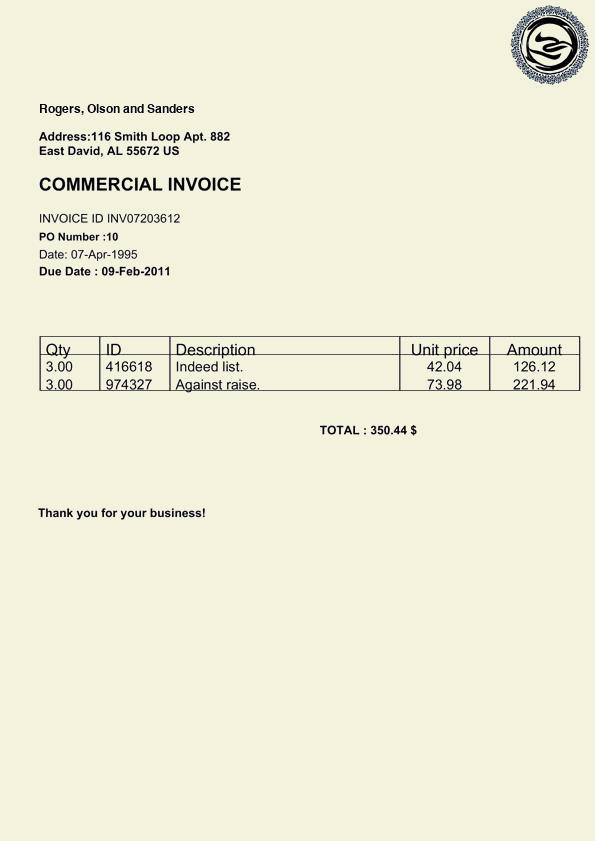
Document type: Invoice